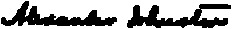
Signature of: alexander johnston